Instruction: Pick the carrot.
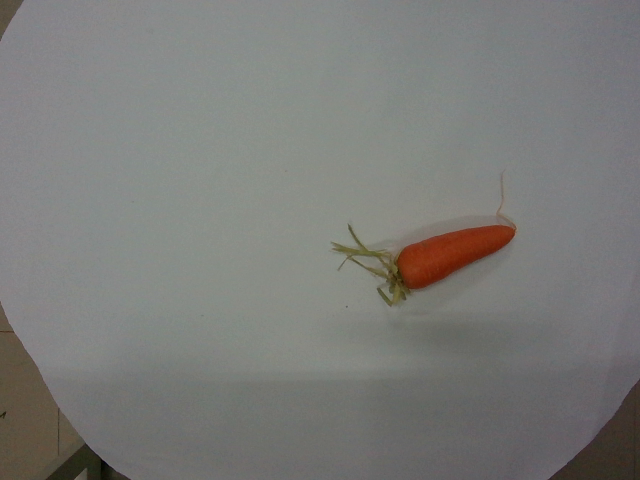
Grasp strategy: vertical